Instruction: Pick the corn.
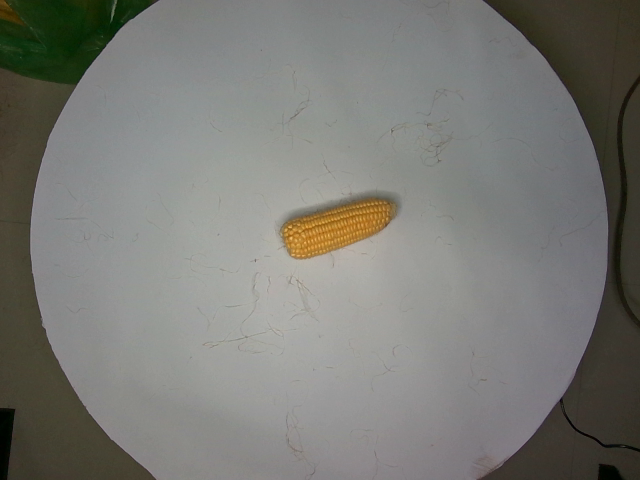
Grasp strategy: vertical